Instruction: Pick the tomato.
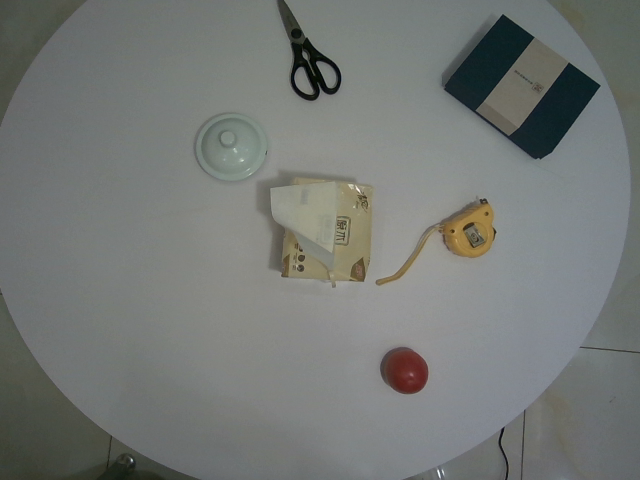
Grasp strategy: vertical